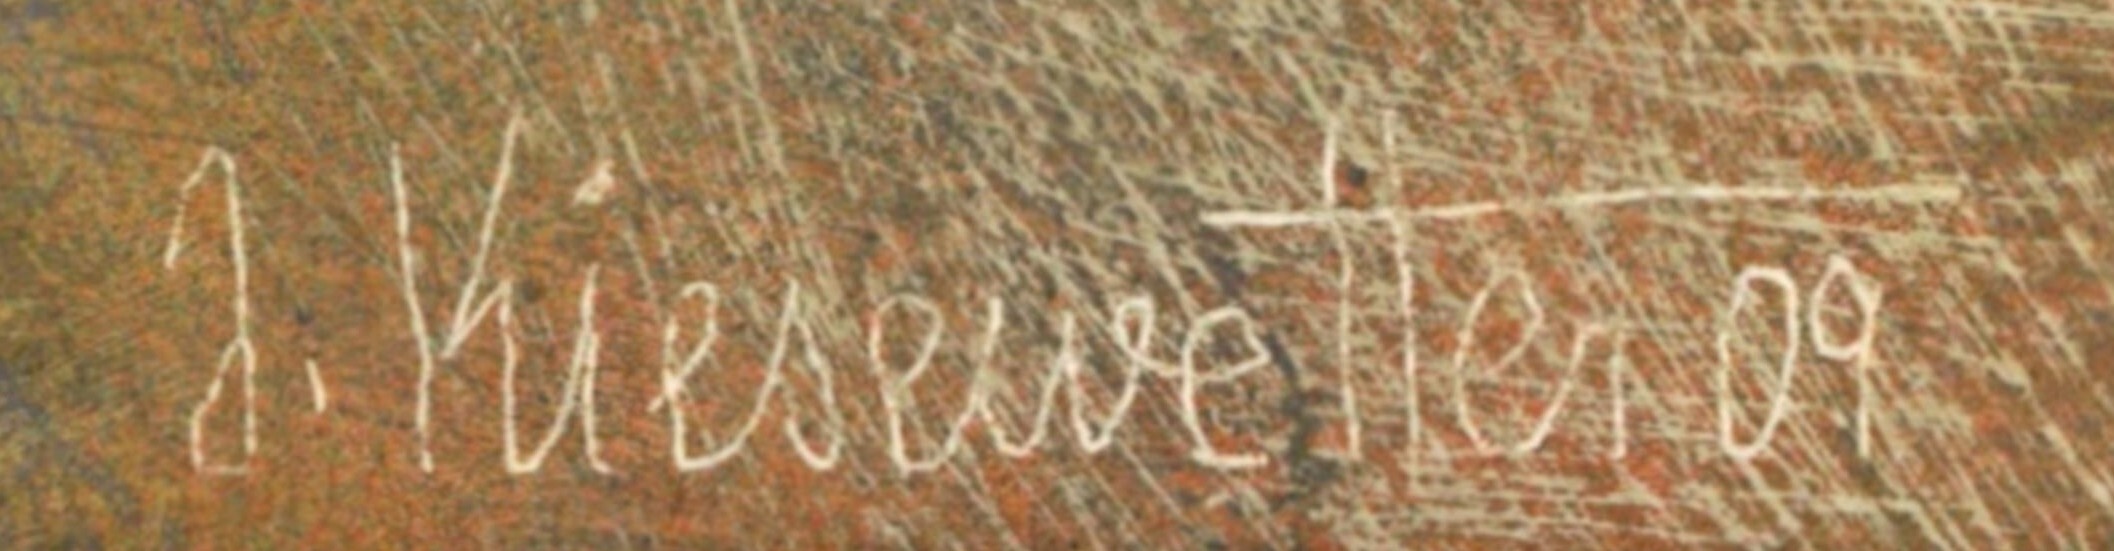
Signature of: josef kiesewetter